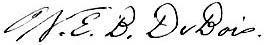
Signature of: w e b du bois